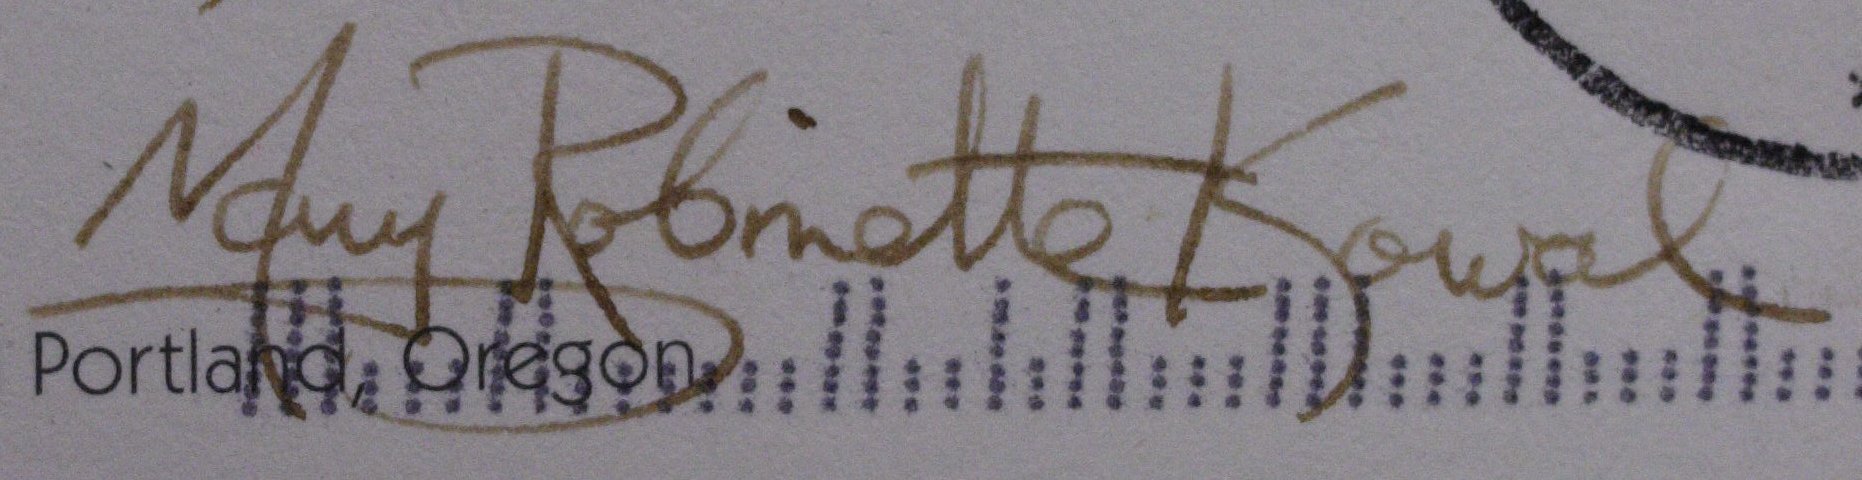
Signature of: mary robinette kowal